Question: What jurisdiction, city, or county is the document associated with?
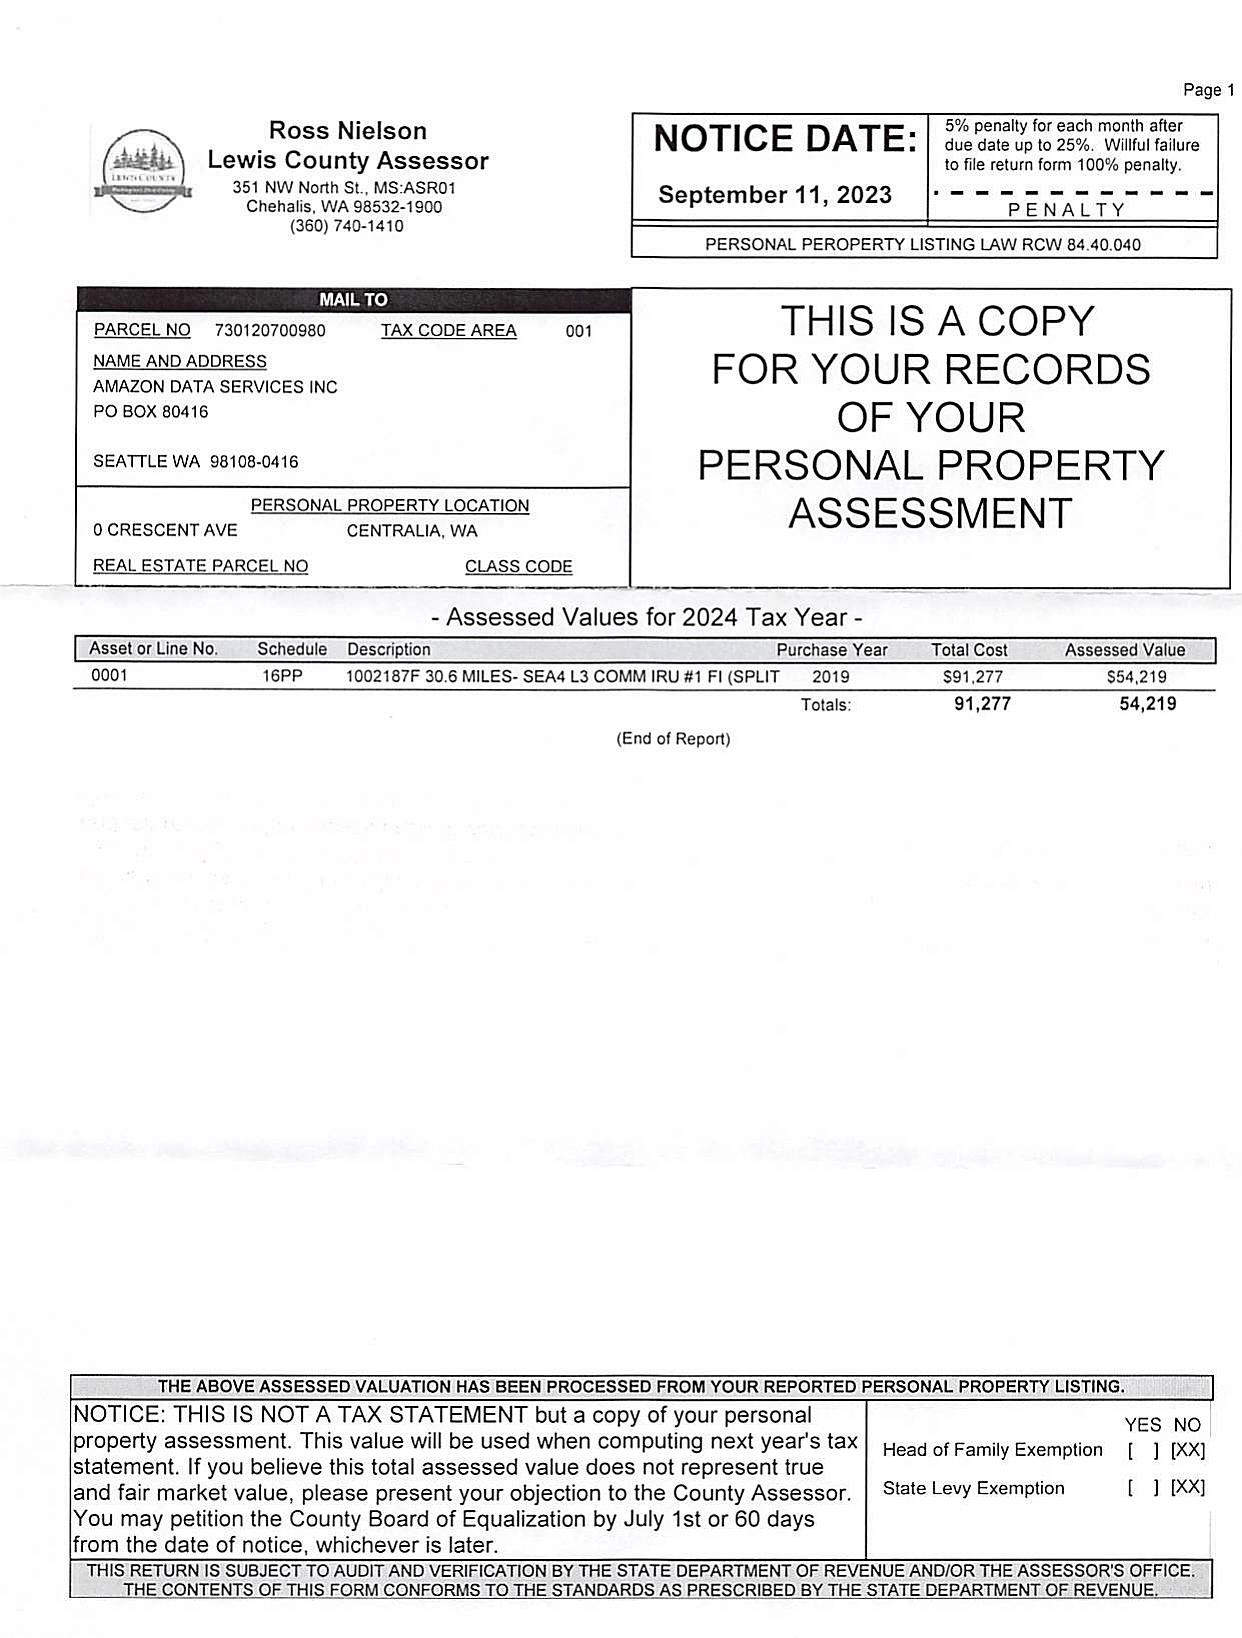
Answer: "Lewis County"